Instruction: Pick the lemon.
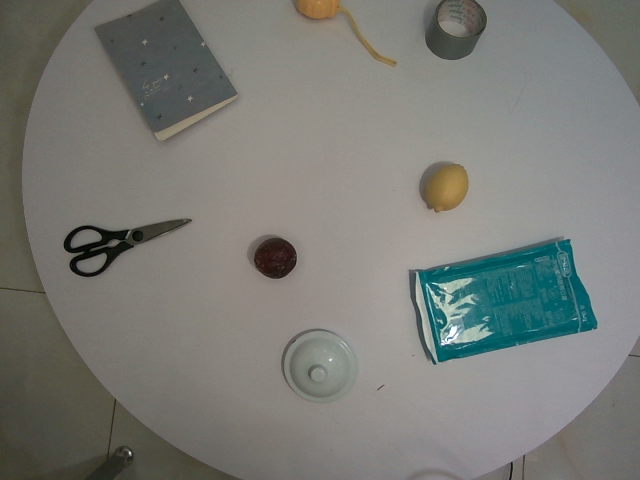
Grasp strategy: vertical